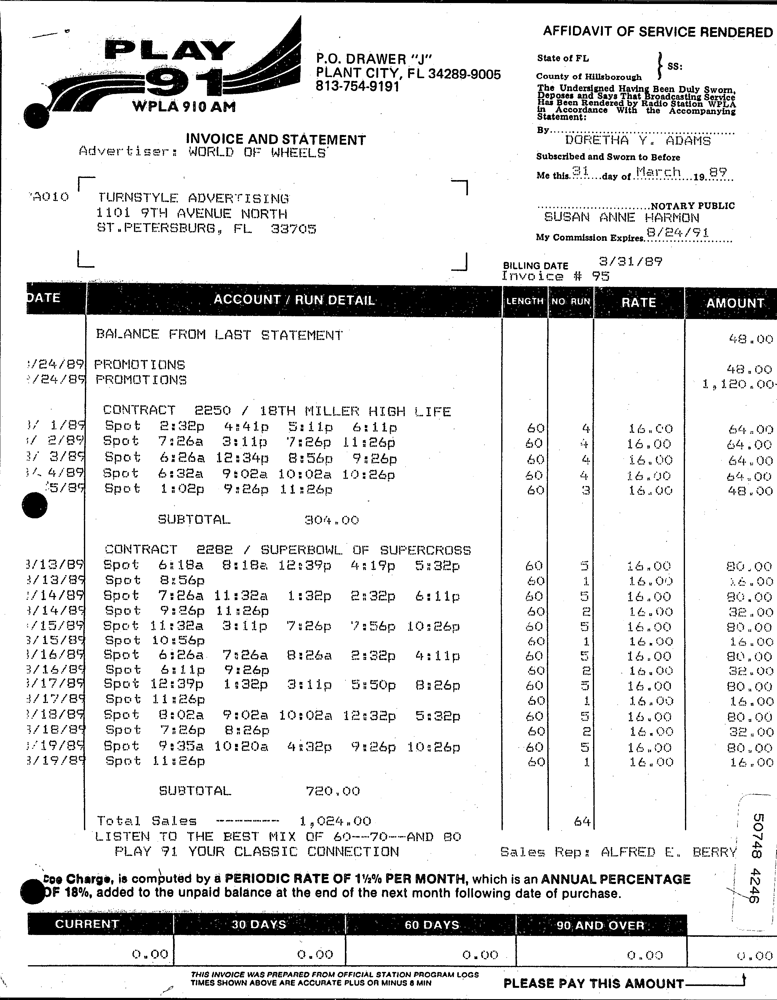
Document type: Invoice